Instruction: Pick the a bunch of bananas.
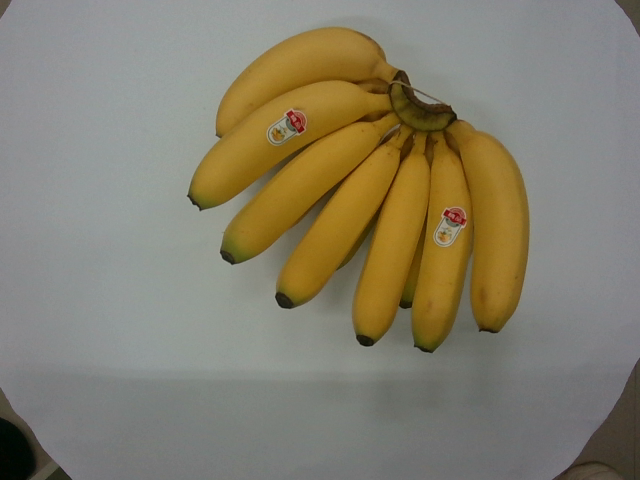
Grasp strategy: vertical